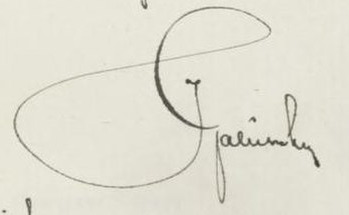
Signature of: józef gałuszka